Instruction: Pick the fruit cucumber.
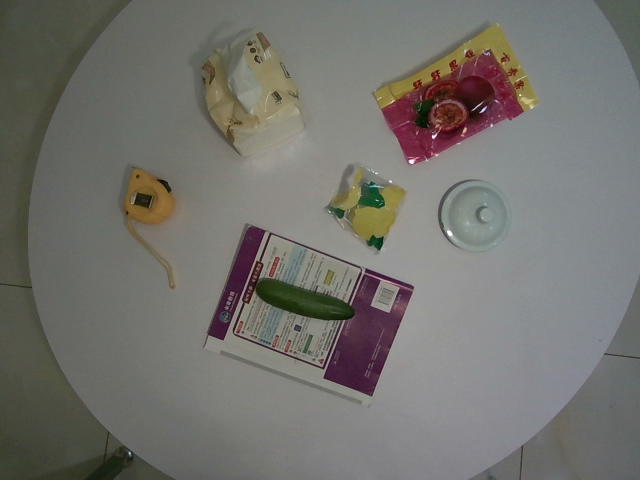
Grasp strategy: vertical